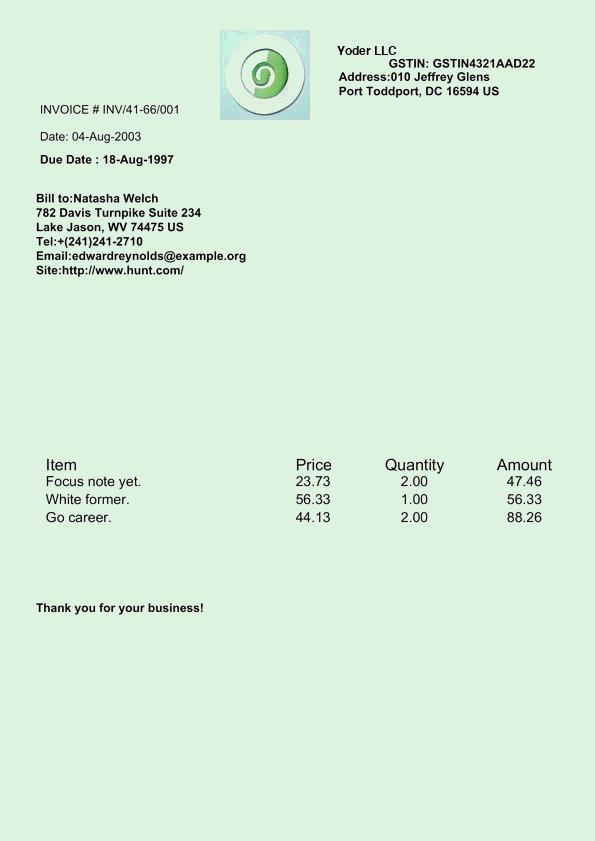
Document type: Invoice